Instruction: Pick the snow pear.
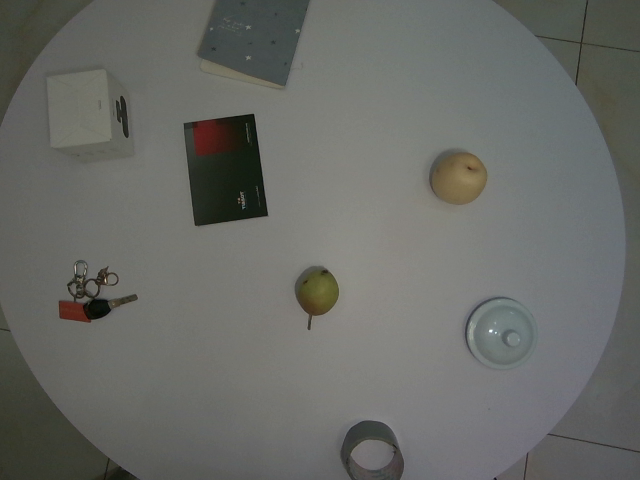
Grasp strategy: vertical